Question: What are the imaging findings?
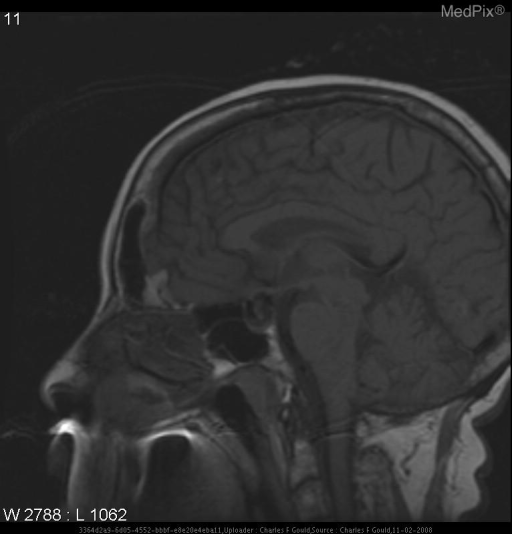
Answer: The imaging shows CT:  There is a berry aneurysm arising from the supraclinoid portion of the left internal carotid artery, measuring 16 mm AP x 13.5 mm CC x12 mm LAT with a 5-mm neck. The aneurysm projects medially and inferiorly from its origin and encroaches on the optic chiasm and pituitary fossa. The pituitary infundibulum may be displaced posteriorly.

MR:  The ventricles are the upper limits of normal in size. There is a mixed but primarily hypointense signal foci in the parasellar region to the left of midline superimposed over the sella.  On T2WI this has a hypointense signal similar to the signal void of the vesicle.  MR (T1W-Gd) shows enhancement.

MRA of the circle of Willis shows a flow void component and a central heterogeneous hyperintense signal component. There is a mixed but primarily hypointense signal foci in the parasellar region to the left of midline and superimposed over the sella..